Question: How does the patient history play a role?
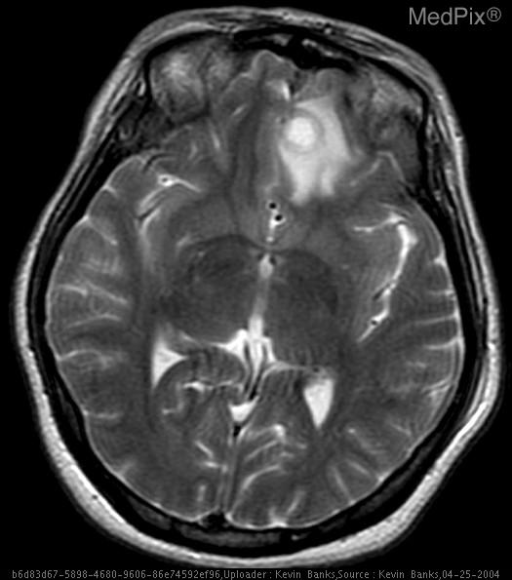
Answer: The patient's history of A 35 year-old Hispanic female with no significant past medical history presented with new onset of seizures. is key in understanding the case.